Can you pull out the amount in words, numerical amount, payee's name, date of the cheque, and the bank's name from the image?
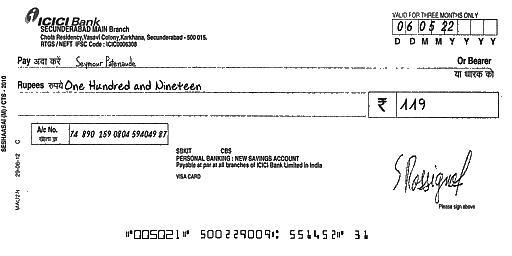
amt_in_words: One Hundred and Nineteen
amt_in_figures: 119
payee_name: Seymour Patenaude
bank_name: ICICI Bank
cheque_date: 06/05/22